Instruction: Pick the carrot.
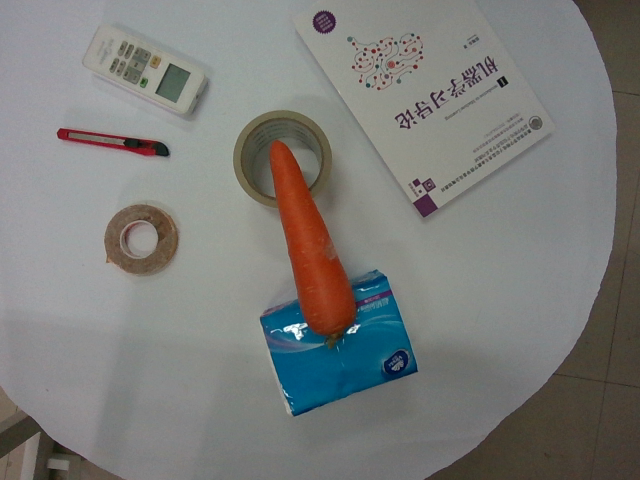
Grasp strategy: vertical